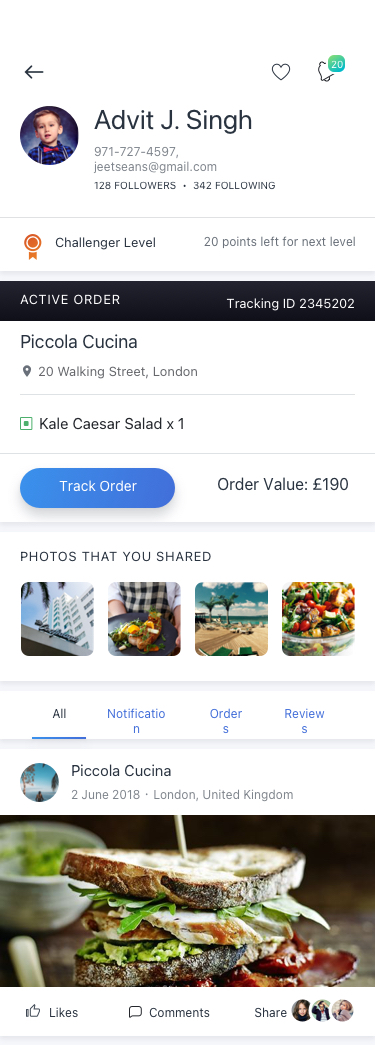
Text in this UI design:
All
Notification
Reviews
Orders
Piccola Cucina
2 June 2018 · London, United Kingdom
Share
Comments
Likes
Tracking ID 2345202
Track Order
Order Value: £190
20 Walking Street, London
Piccola Cucina
Kale Caesar Salad x 1
Active Order
Photos that you shared
128 Followers  •  342 Following
Advit J. Singh
971-727-4597, jeetseans@gmail.com
20 points left for next level
Challenger Level
20